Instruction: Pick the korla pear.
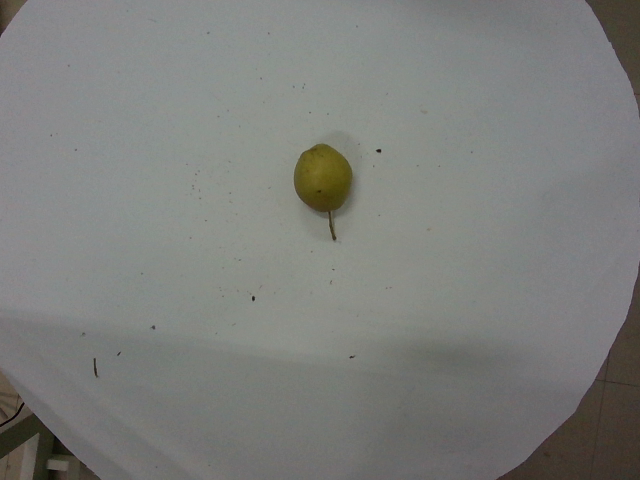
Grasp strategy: vertical